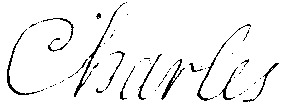
Signature of: charles of france duke of berry